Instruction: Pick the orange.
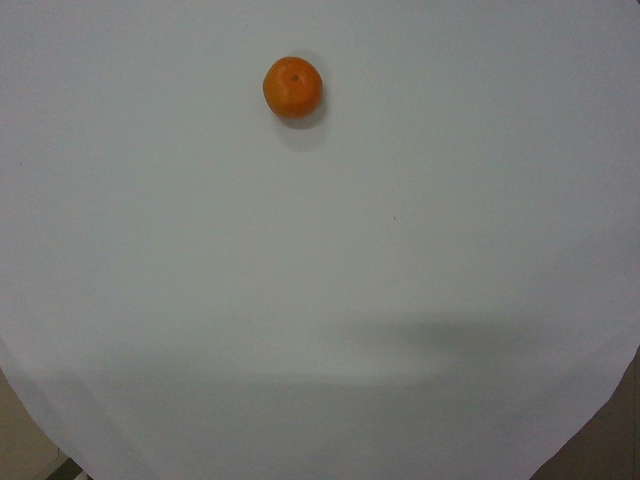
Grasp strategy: vertical